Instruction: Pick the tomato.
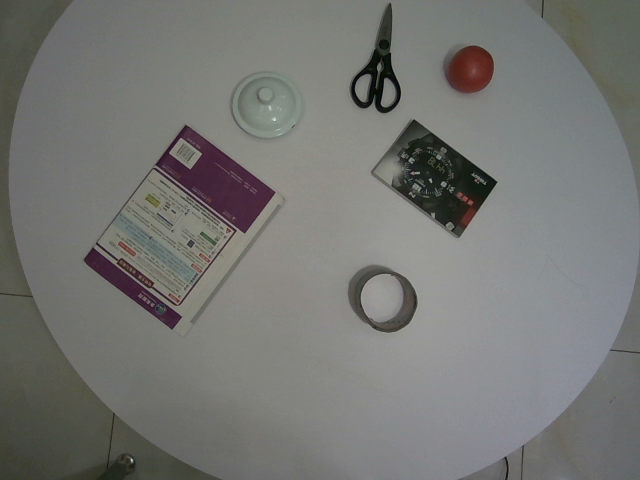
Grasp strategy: vertical